Question: How does the patient history play a role?
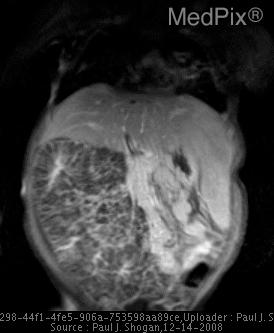
Answer: The patient's history of 2 day old male with abdominal distention. is key in understanding the case.